Question: What are the imaging findings?
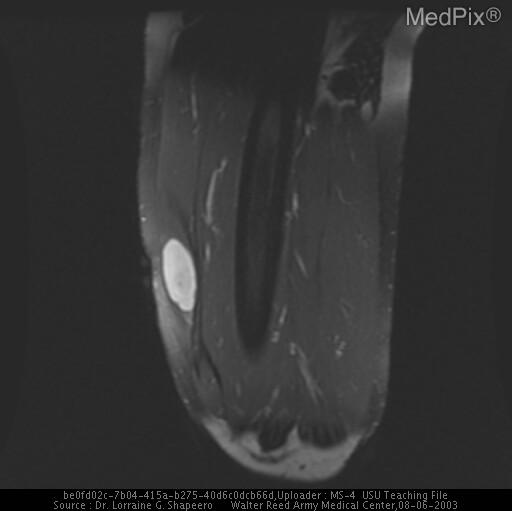
Answer: The imaging shows PLAIN RADIOGRAPH: A-P and lateral views of the right femur from 7/9/2002 demonstrate no bone abnormalities.  No soft tissue abnormalities are evident. MRI: A right rectus femoris mass measuring 4.5x2.4x2.5cm shows intermediate- signal intensity periphery with low-signal-intensity center on T1-weighted MR images and predominantly high signal intensity mass on T2-weighted MR image with low-signal-intensity septae posteriorly. After contrast-enhancement, there is a thick rim of peripheral enhancement with non-enhancing areas centrally. These findings were consistent with a myxoid liposarcoma. After contrast-enhancement, there is a thick rim of peripheral enhancement with non-enhancing areas centrally. These findings were consistent with a myxoid liposarcoma..